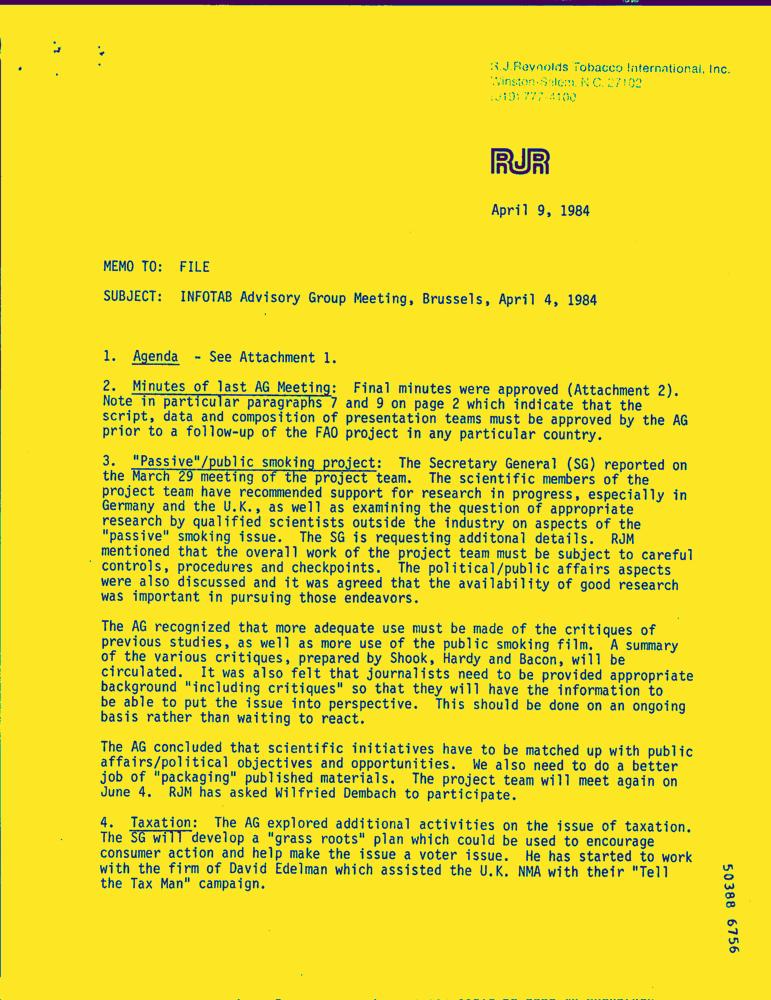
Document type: Letter-Doc